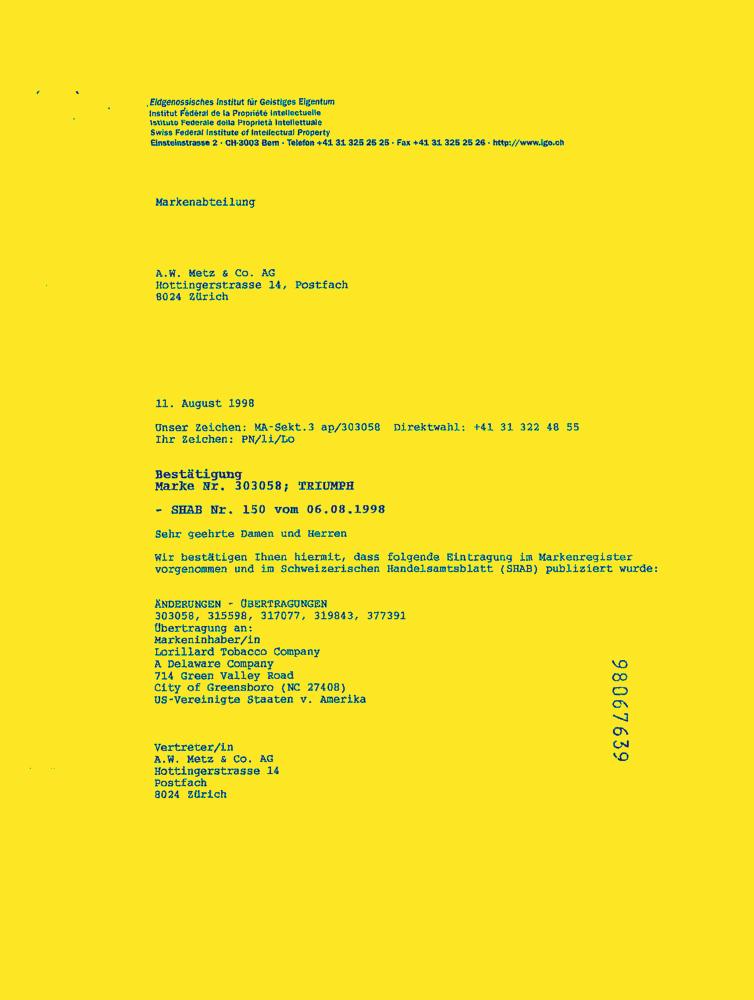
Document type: Letter-Doc